Question: What is the property identification or parcel number listed?
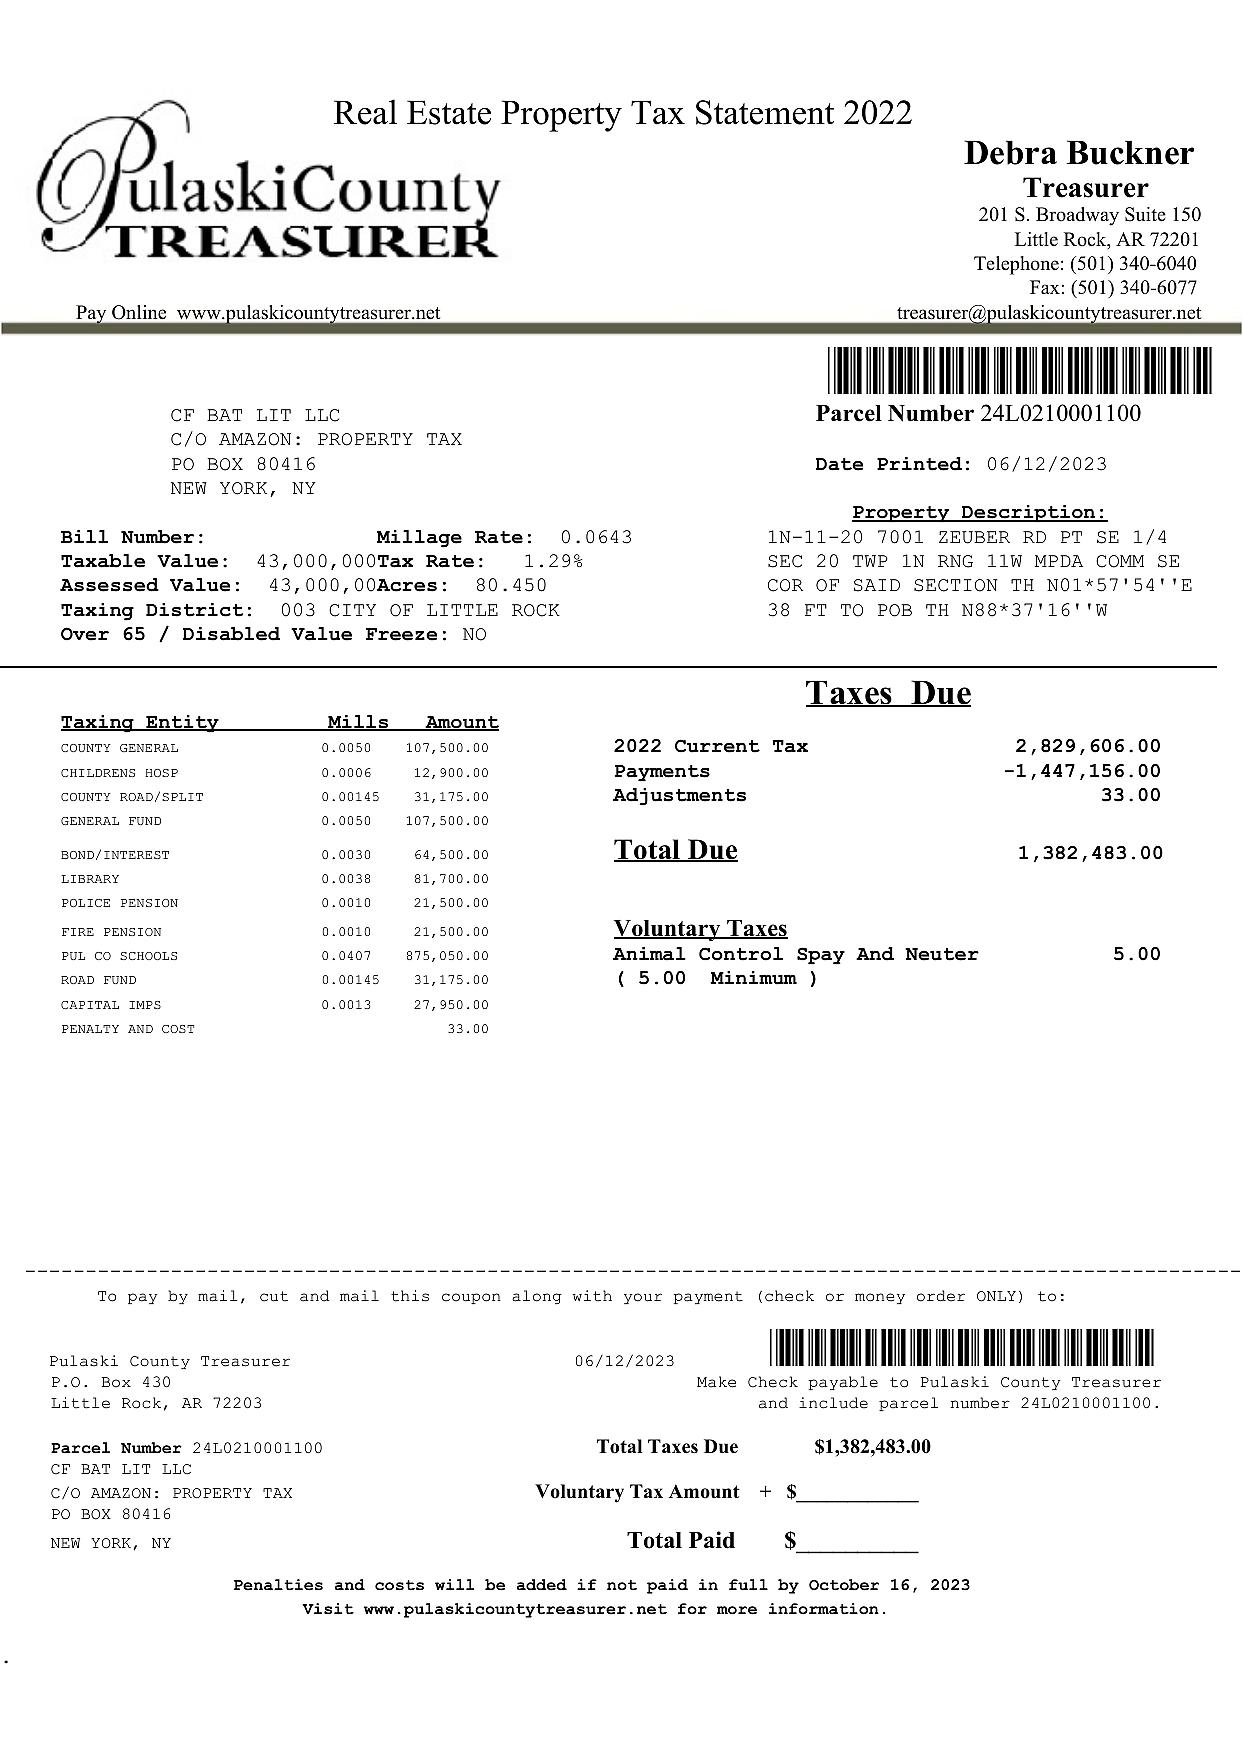
Answer: "24L0210001100"